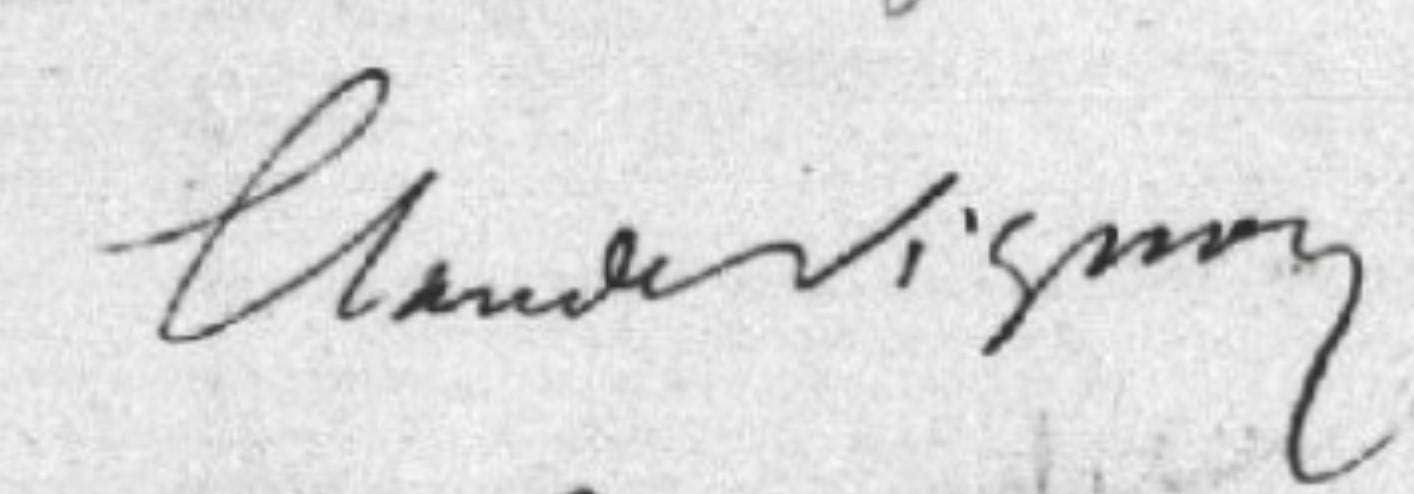
Signature of: marie noémi cadiot